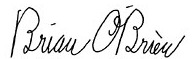
Signature of: brian o brien